Question: What is the main concern?
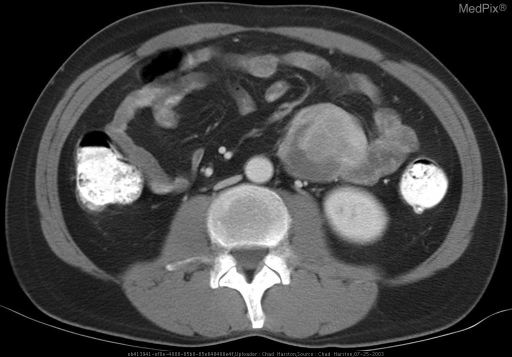
Answer: The findings suggest Mass involving the small bowel wall (probably jejunum) and extending into the mesentery.  Mild thickening of adjacent small bowel wall.  No frank obstruction.. The mass involves the small bowel wall and extends into adjacent mesentery.. The patient might have a history of N/A.